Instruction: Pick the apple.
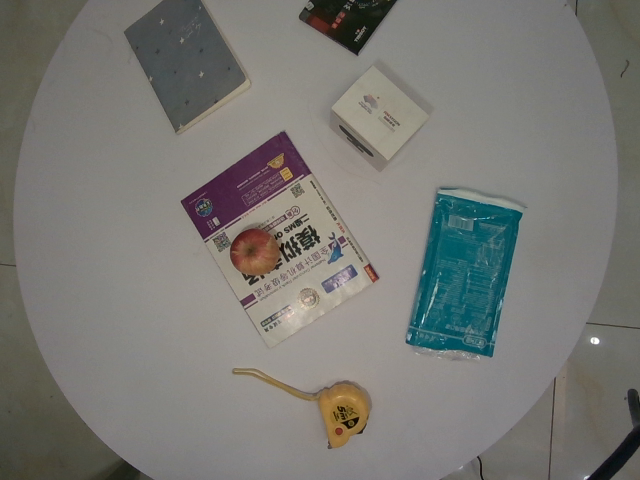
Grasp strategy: vertical